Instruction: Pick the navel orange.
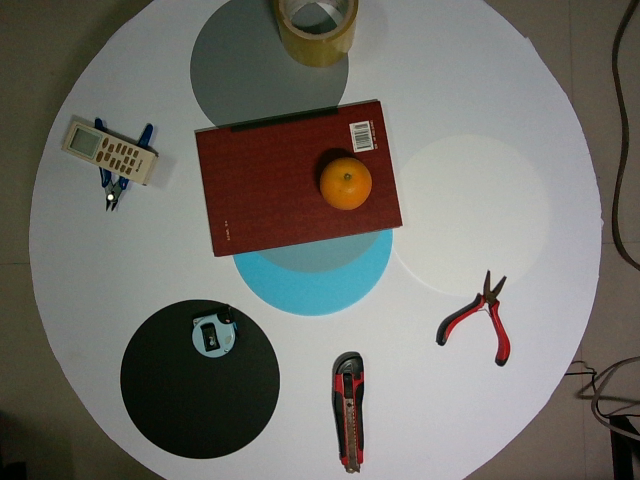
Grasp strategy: vertical